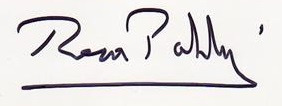
Signature of: reza pahlavi